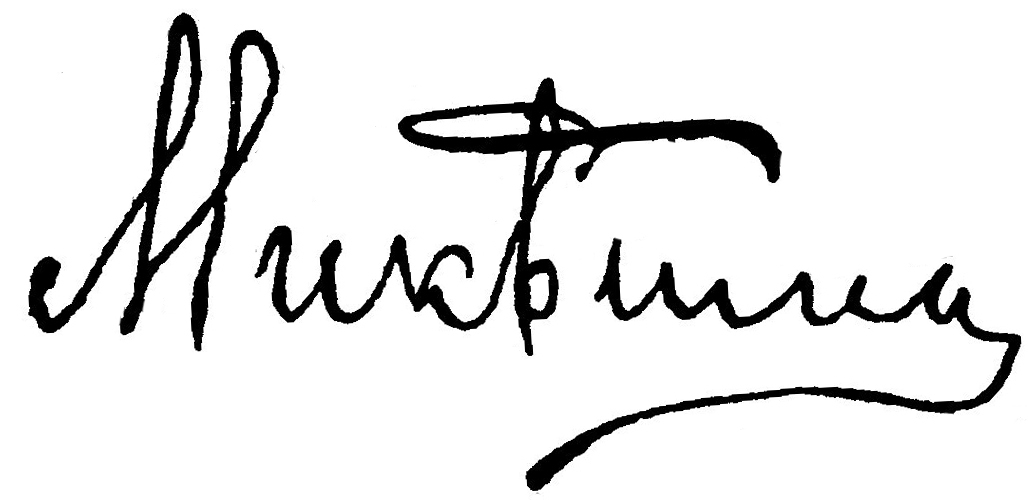
Signature of: q16514961